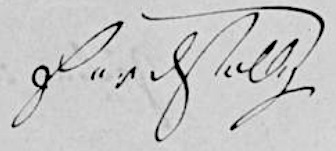
Signature of: ferdinand stolle